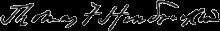
Signature of: thomas francis hendricken